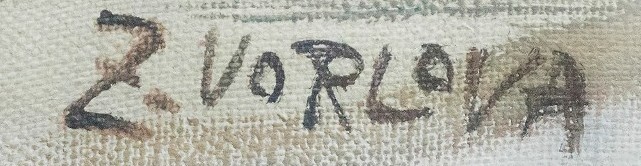
Signature of: zdenka vorlová vlčková